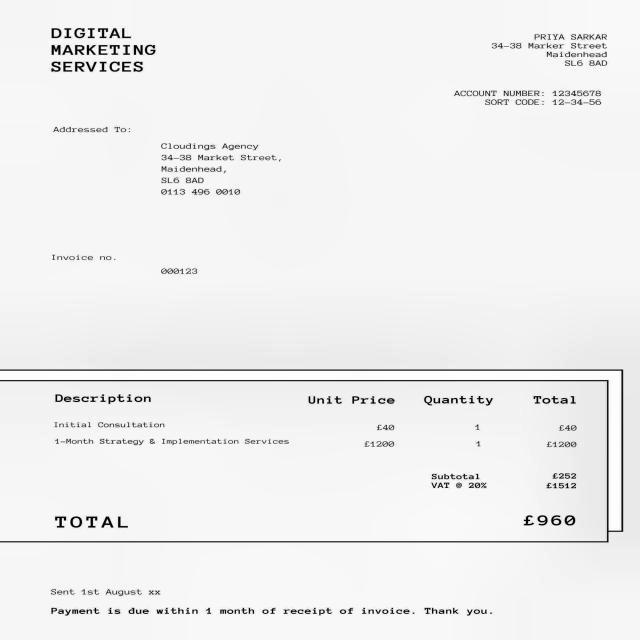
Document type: Invoice